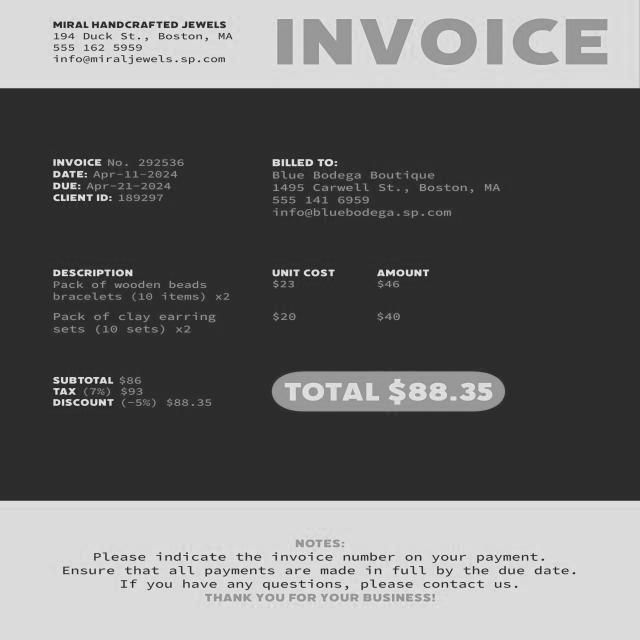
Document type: Invoice